Extract the amount written in words, the amount in digits, the name of the payee, the date on the cheque, and the bank's name from the image.
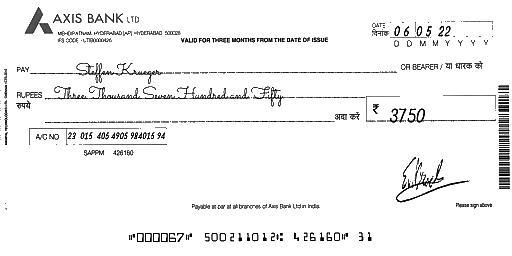
amt_in_words: Three Thousand Seven Hundred and Fifty
amt_in_figures: 3750
payee_name: Steffen Krueger
bank_name: AXIS BANK
cheque_date: 06/05/22